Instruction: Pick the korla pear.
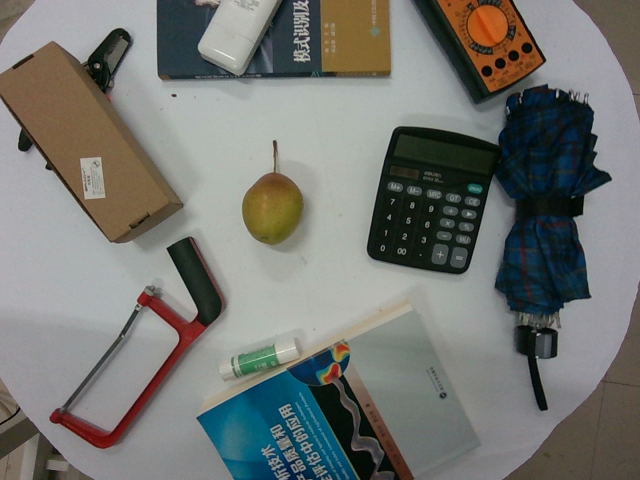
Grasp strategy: vertical